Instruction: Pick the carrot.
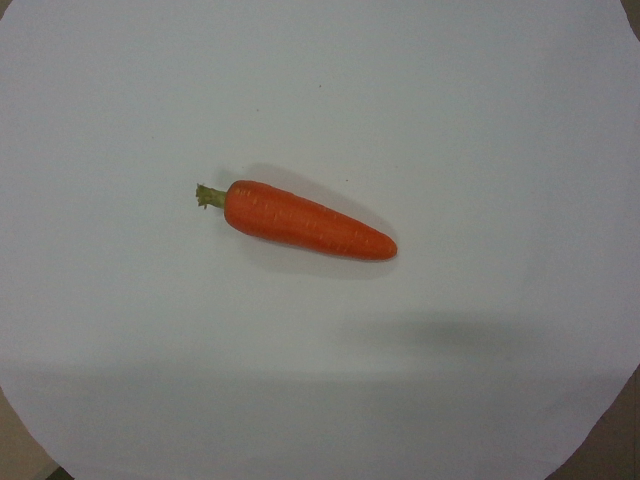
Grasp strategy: vertical